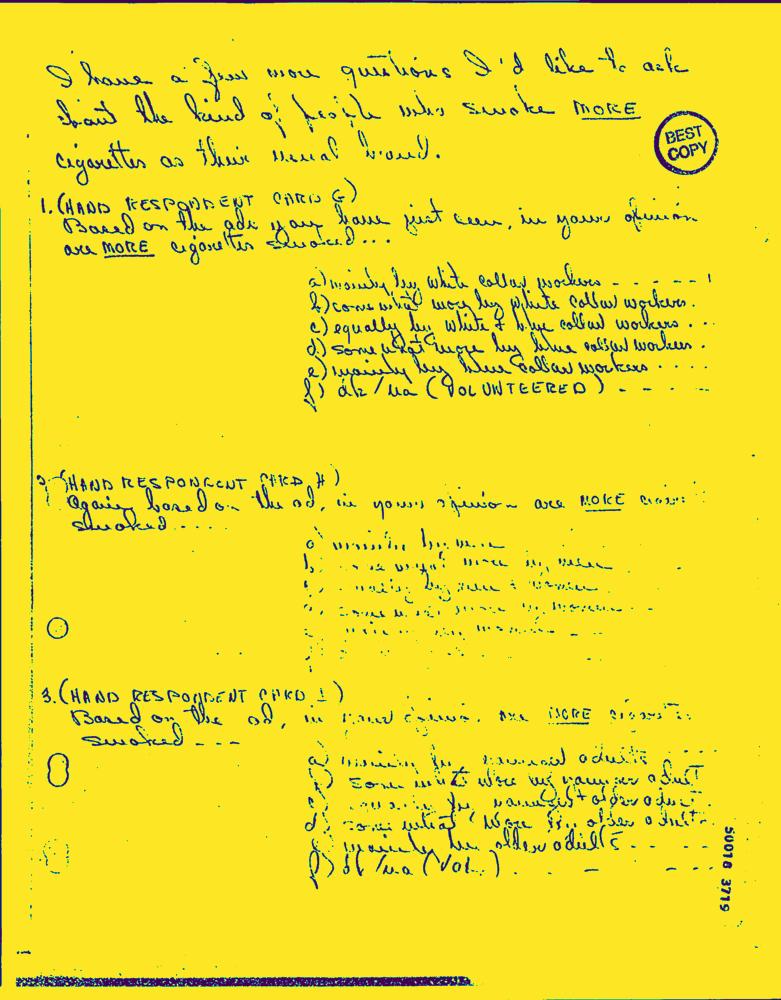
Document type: Hand-Written